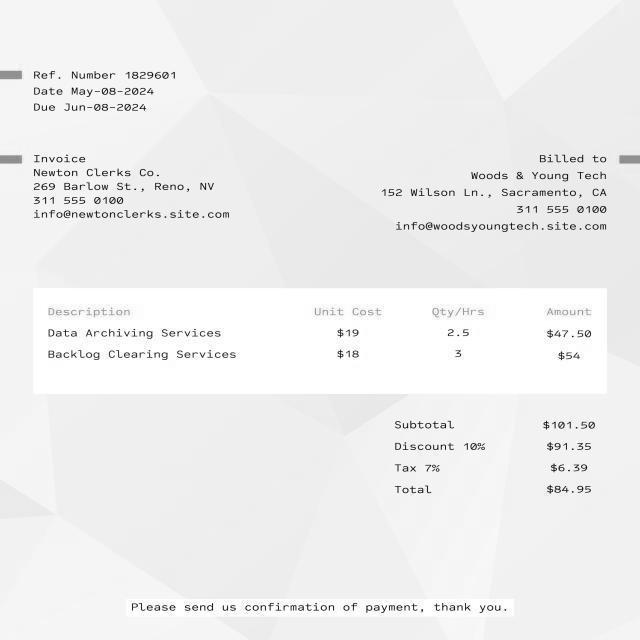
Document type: Invoice